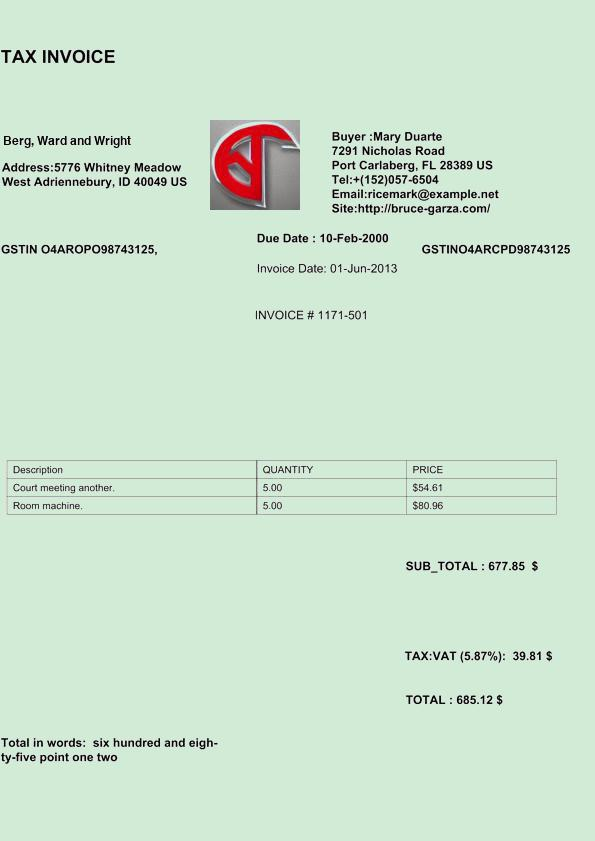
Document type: Invoice